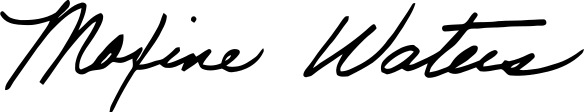
Signature of: maxine waters